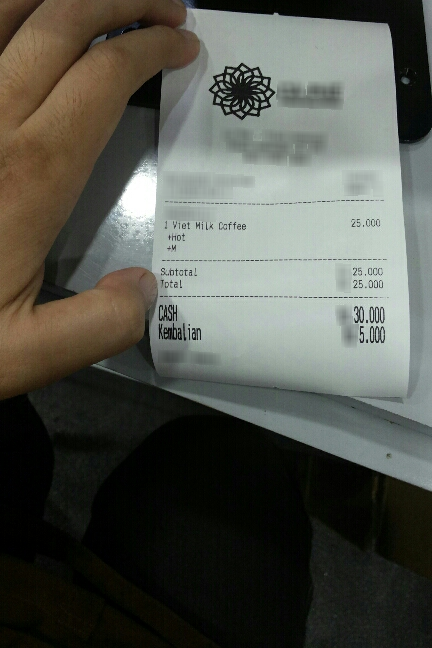
Receipt information:
subtotal: 25.000
total: 25.000
line_items: item_name: Viet Milk Coffee
item_value: 25.000
item_quantity: 1